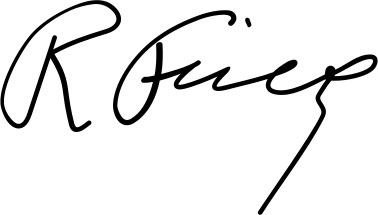
Signature of: rauf fico